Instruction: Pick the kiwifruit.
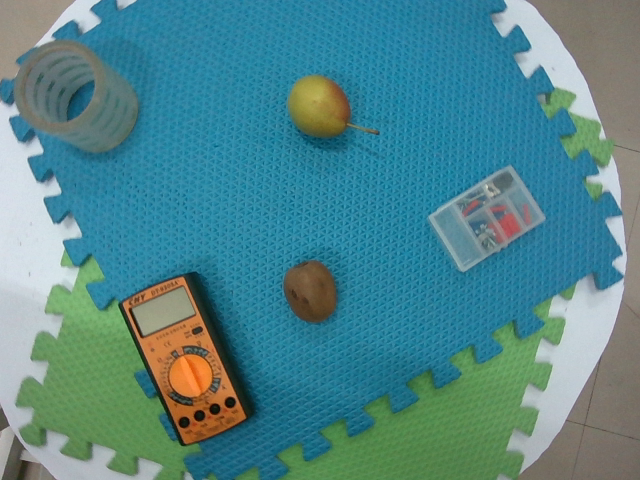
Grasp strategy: vertical